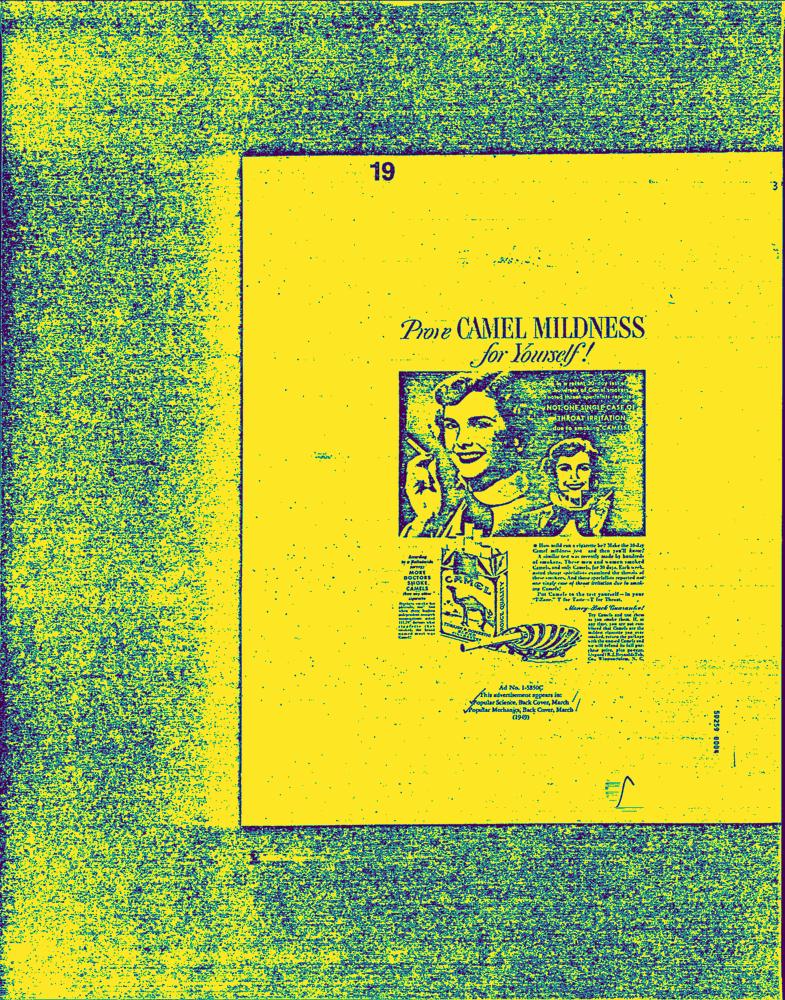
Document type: AD